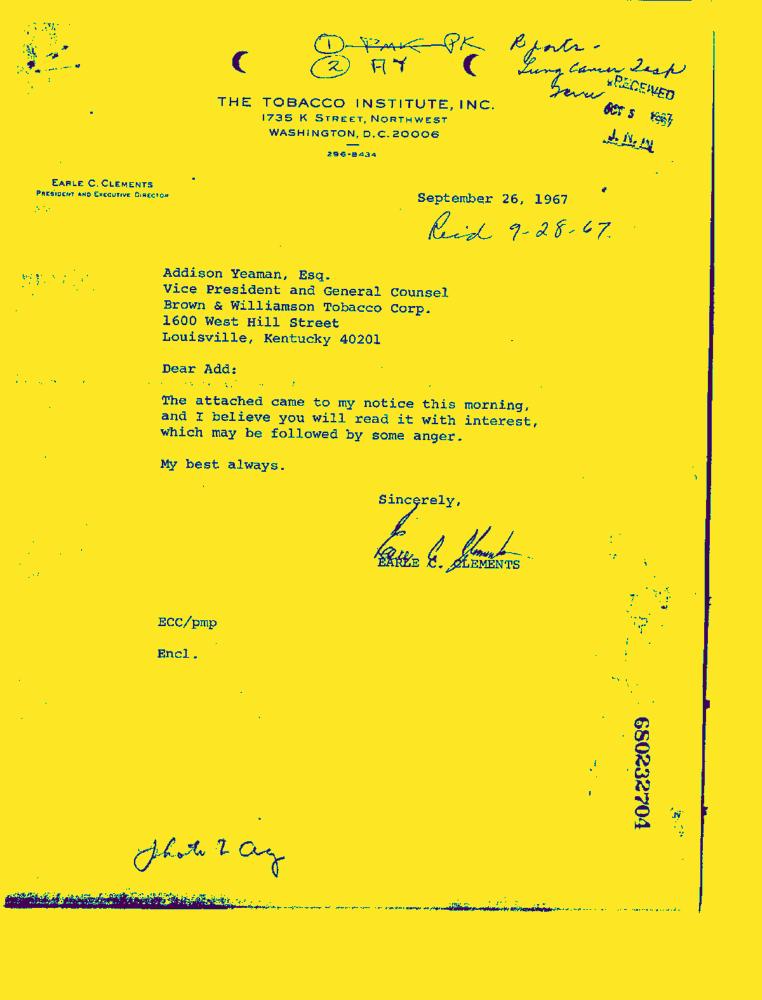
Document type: Letter-Doc